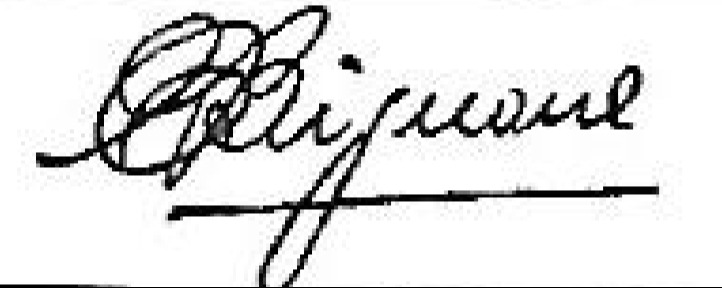
Signature of: carlos brignone